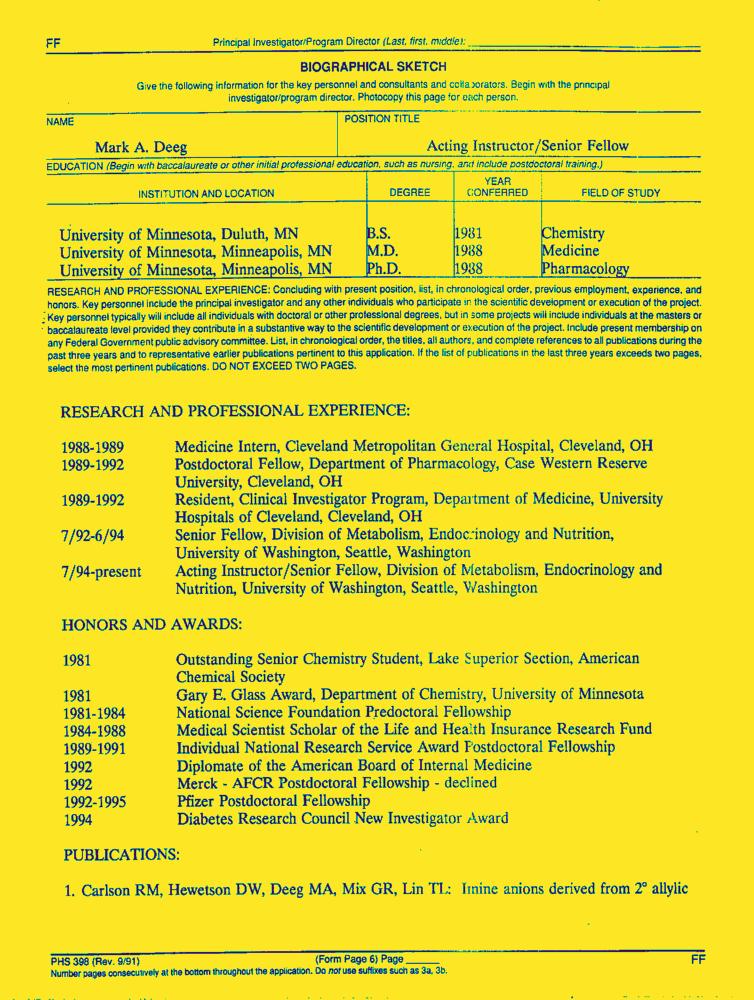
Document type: Resume-Doc